Question: What could the diagnosis suggest?
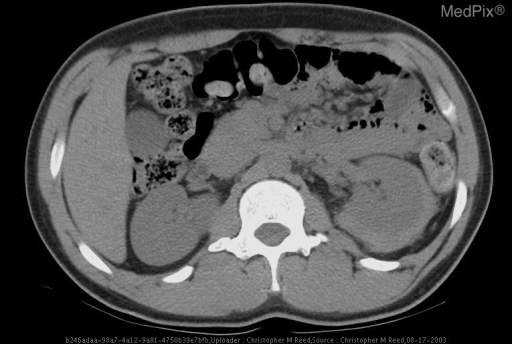
Answer: The possible diagnosis includes Perinephric Hematoma
Subcapsular Hematoma
Renal Laceration.